Question: What is the potential diagnosis?
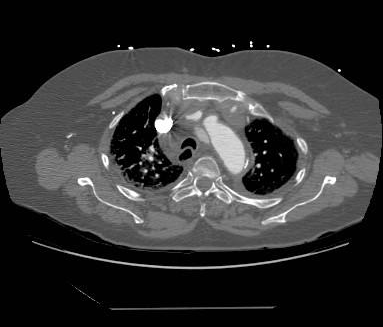
Answer: The possible diagnosis includes thoracic aortic dissection.